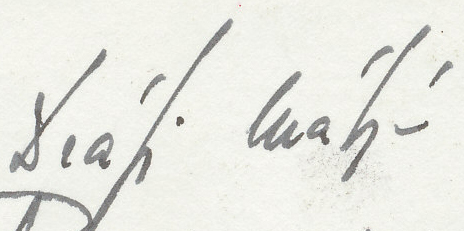
Signature of: mátyás dráfi